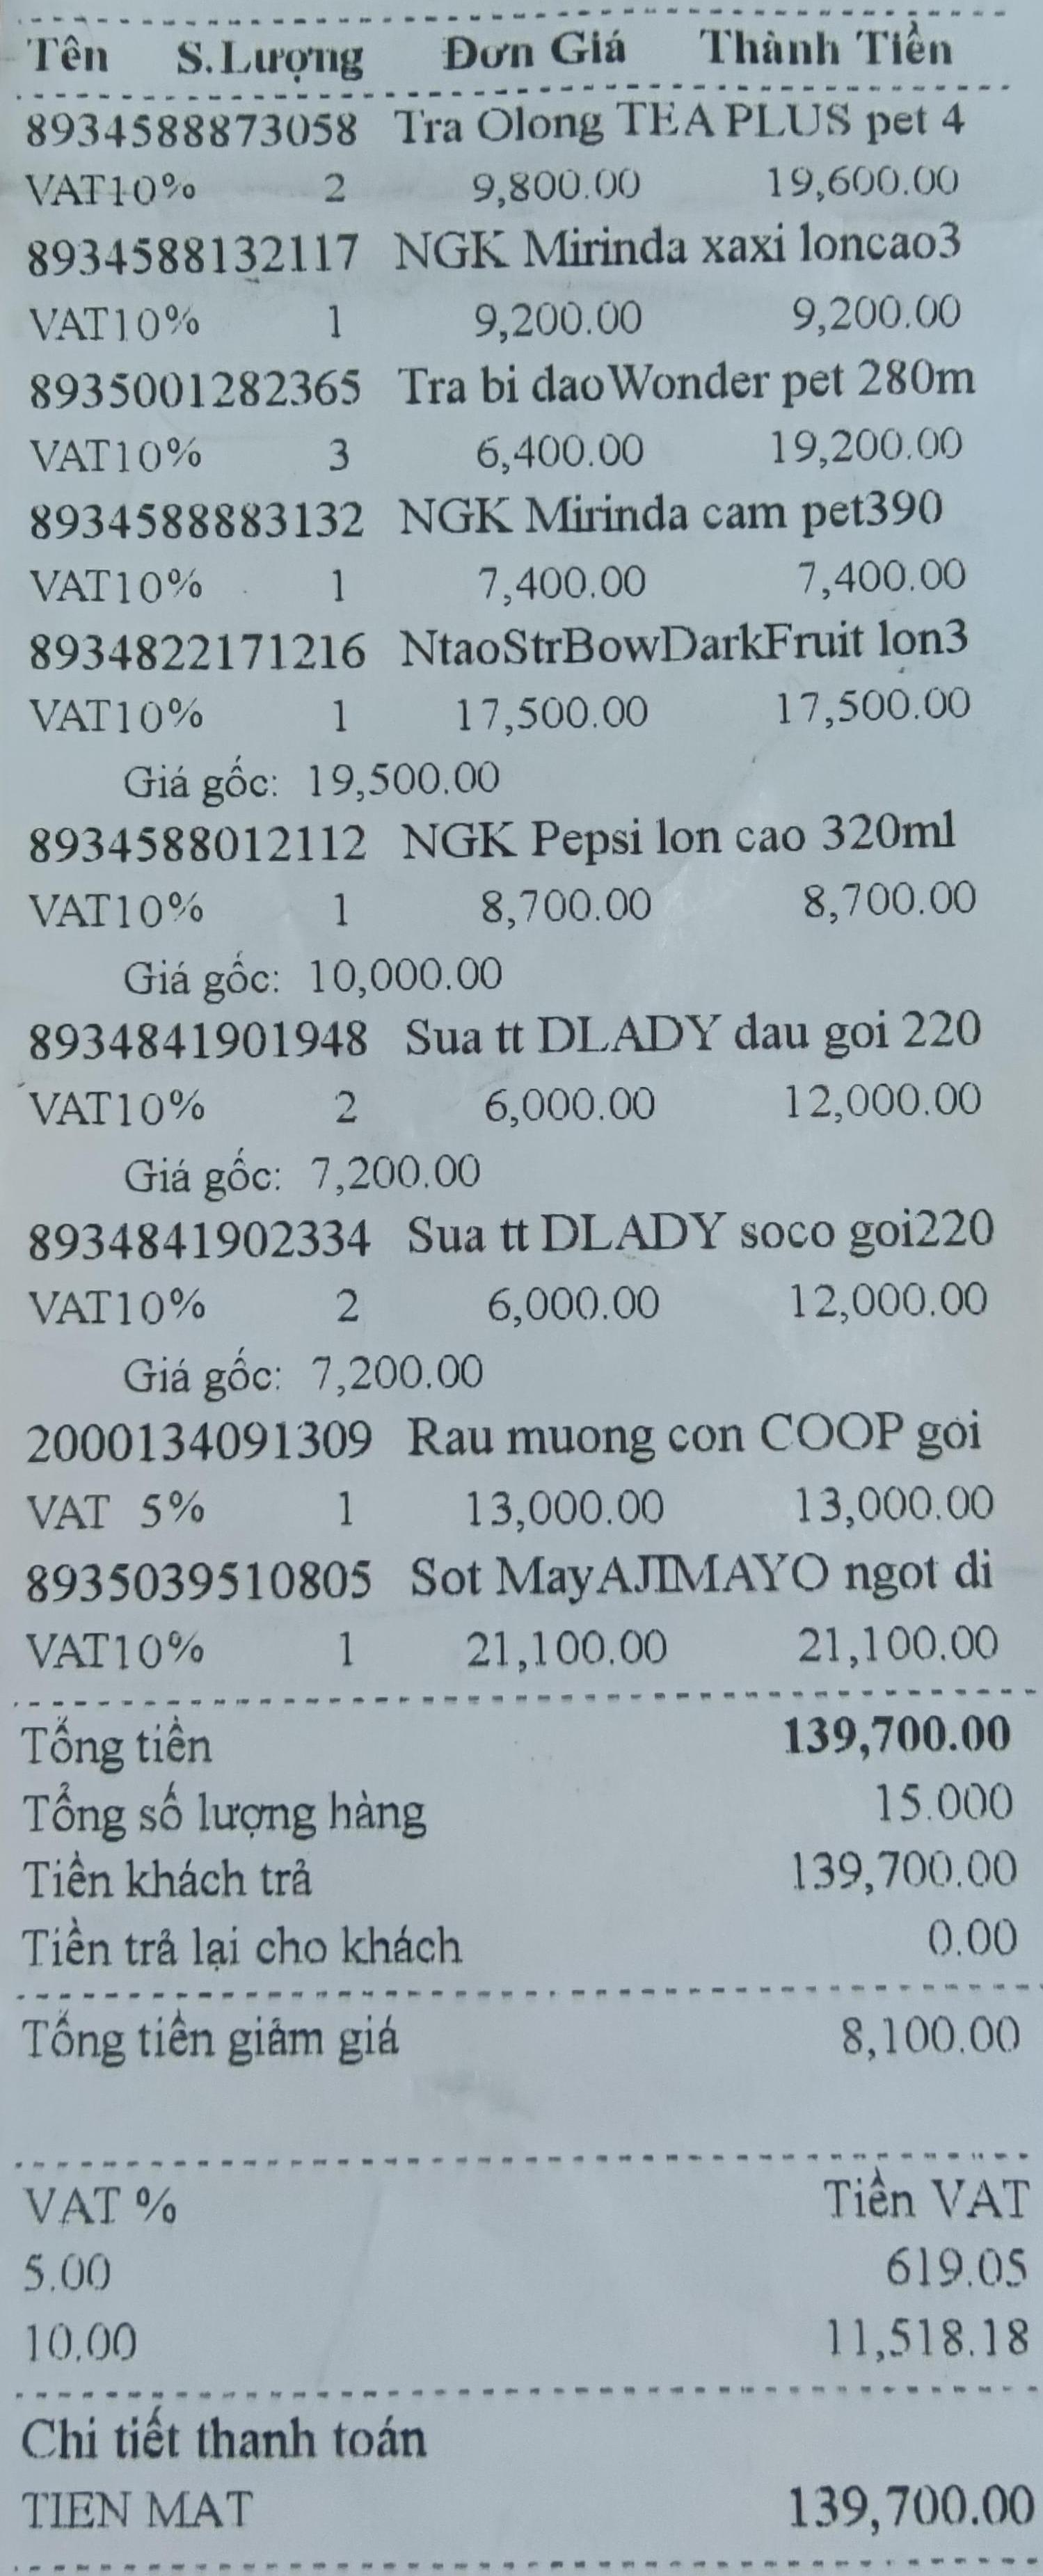
<table>
<tr>
<th>Tên</th>
<th>S.Lượng</th>
<th>Đơn Giá</th>
<th>Thành Tiền</th>
</tr>
<tr>
<td>8934588873058 Tra Olong TEA PLUS pet 4<br>VAT10%</td>
<td>2</td>
<td>9,800.00</td>
<td>19,600.00</td>
</tr>
<tr>
<td>8934588132117 NGK Mirinda xaxi loncao3<br>VAT10%</td>
<td>1</td>
<td>9,200.00</td>
<td>9,200.00</td>
</tr>
<tr>
<td>8935001282365 Tra bi daoWonder pet 280m<br>VAT10%</td>
<td>3</td>
<td>6,400.00</td>
<td>19,200.00</td>
</tr>
<tr>
<td>8934588883132 NGK Mirinda cam pet390<br>VAT10%</td>
<td>1</td>
<td>7,400.00</td>
<td>7,400.00</td>
</tr>
<tr>
<td>8934822171216 NtaoStrBowDarkFruit lon3<br>VAT10%</td>
<td>1</td>
<td>17,500.00</td>
<td>17,500.00</td>
</tr>
<tr>
<td colspan="4">Giá gốc: 19,500.00</td>
</tr>
<tr>
<td>8934588012112 NGK Pepsi lon cao 320ml<br>VAT10%</td>
<td>1</td>
<td>8,700.00</td>
<td>8,700.00</td>
</tr>
<tr>
<td colspan="4">Giá gốc: 10,000.00</td>
</tr>
<tr>
<td>8934841901948 Sua tt DLADY dau goi 220<br>VAT10%</td>
<td>2</td>
<td>6,000.00</td>
<td>12,000.00</td>
</tr>
<tr>
<td colspan="4">Giá gốc: 7,200.00</td>
</tr>
<tr>
<td>8934841902334 Sua tt DLADY soco goi220<br>VAT10%</td>
<td>2</td>
<td>6,000.00</td>
<td>12,000.00</td>
</tr>
<tr>
<td colspan="4">Giá gốc: 7,200.00</td>
</tr>
<tr>
<td>2000134091309 Rau muong con COOP gói<br>VAT 5%</td>
<td>1</td>
<td>13,000.00</td>
<td>13,000.00</td>
</tr>
<tr>
<td>8935039510805 Sot MayAJIMAYO ngot di<br>VAT10%</td>
<td>1</td>
<td>21,100.00</td>
<td>21,100.00</td>
</tr>
</table>

Tổng tiền 139,700.00
Tổng số lượng hàng 15.000
Tiền khách trả 139,700.00
Tiền trả lại cho khách 0.00
Tổng tiền giảm giá 8,100.00

VAT % Tiền VAT
5.00 619.05
10.00 11,518.18

Chi tiết thanh toán
TIEN MAT 139,700.00